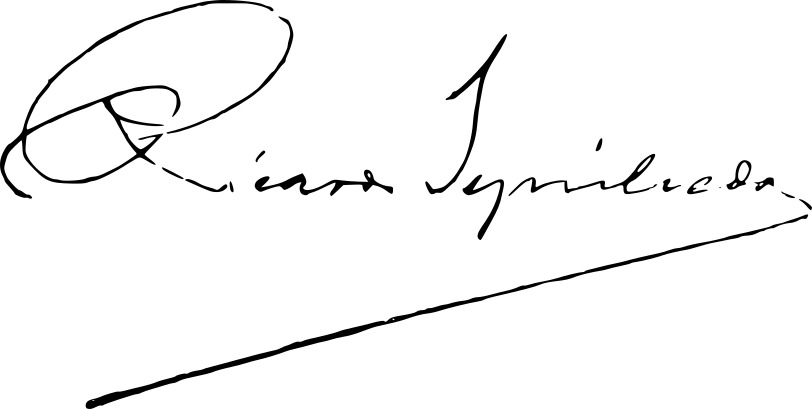
Signature of: ricardo sepúlveda